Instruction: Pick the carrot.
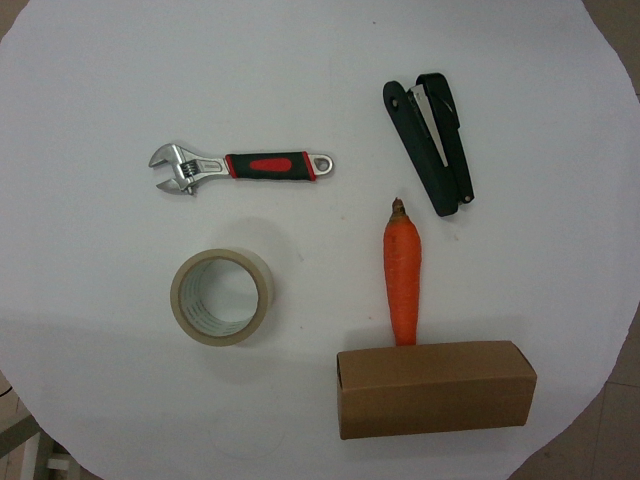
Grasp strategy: vertical